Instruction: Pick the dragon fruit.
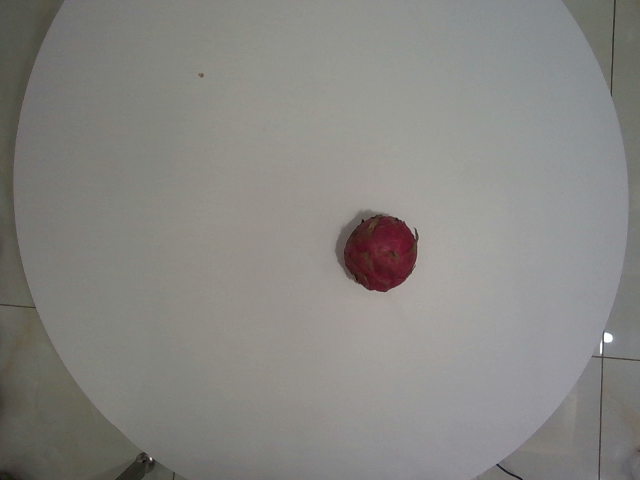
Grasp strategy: vertical